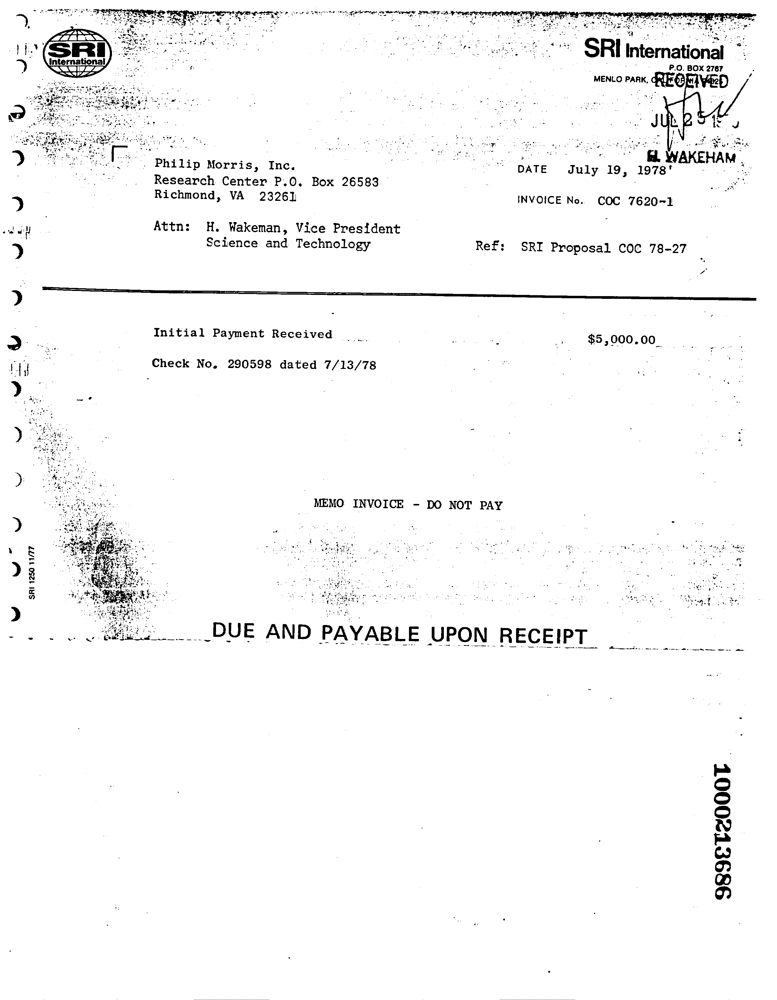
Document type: Invoice